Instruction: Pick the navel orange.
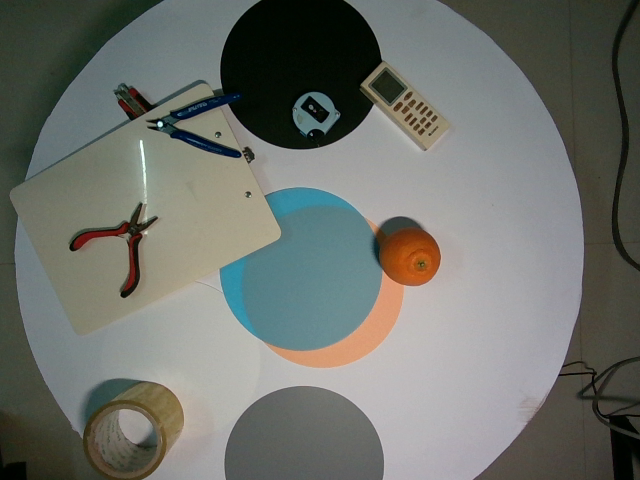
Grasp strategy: vertical